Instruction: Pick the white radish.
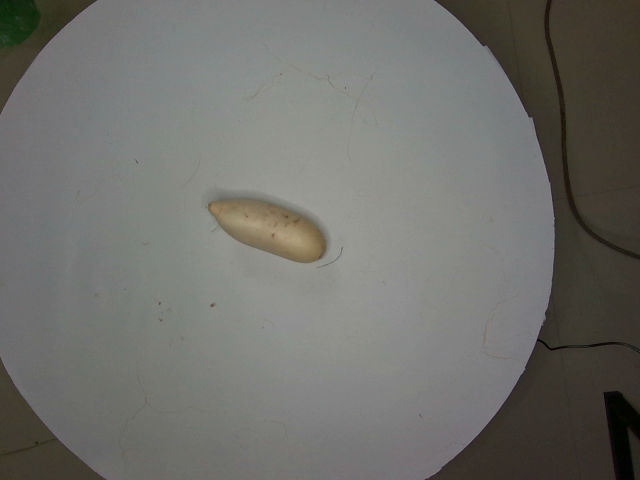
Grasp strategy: vertical